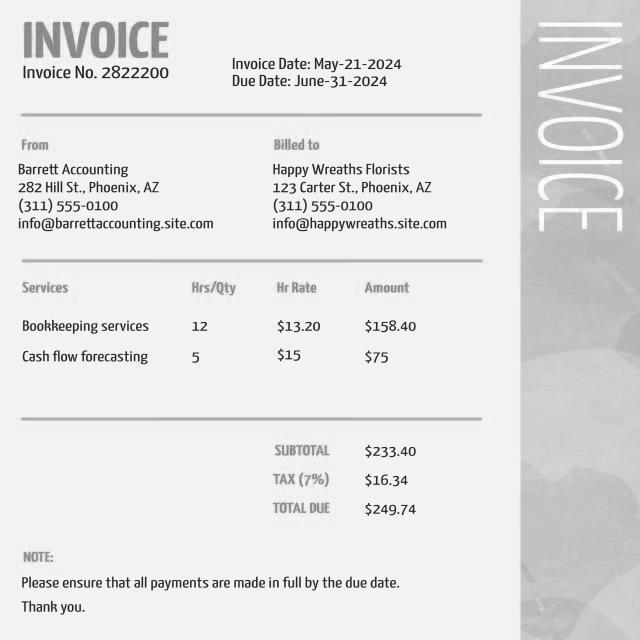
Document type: Invoice